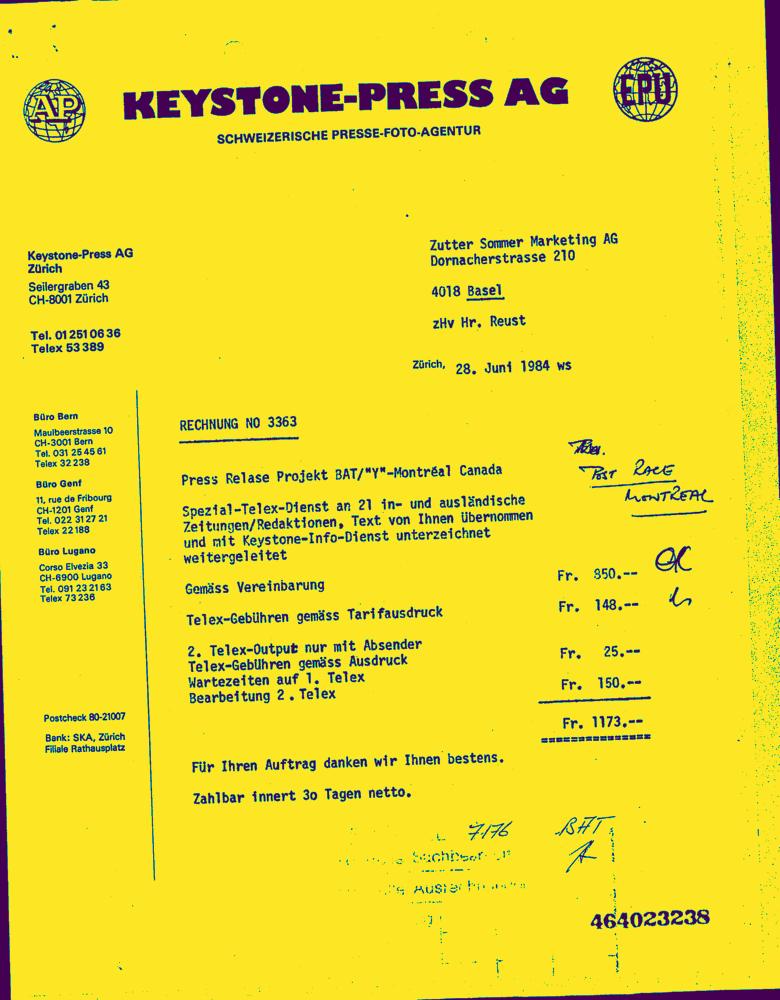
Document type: Invoice-Doc